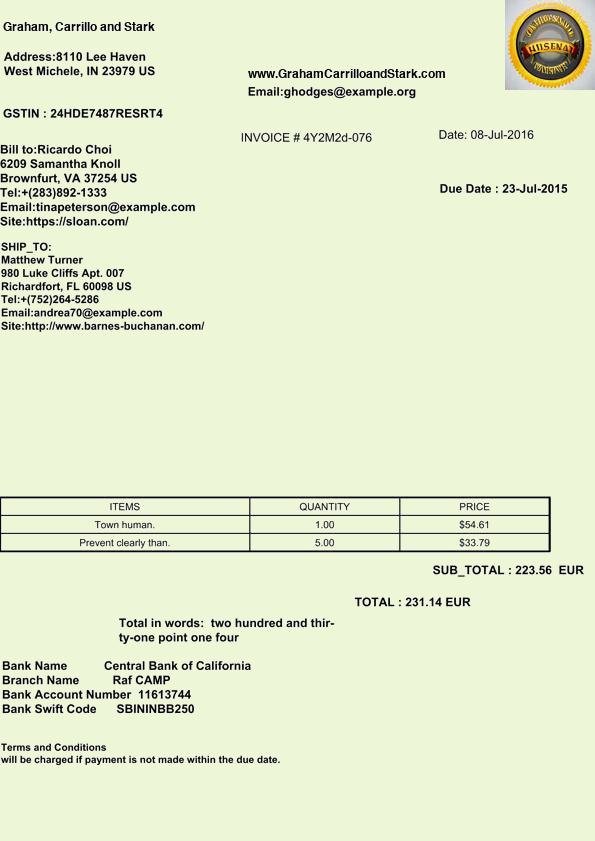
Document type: Invoice